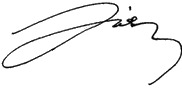
Signature of: hüseyin çelik